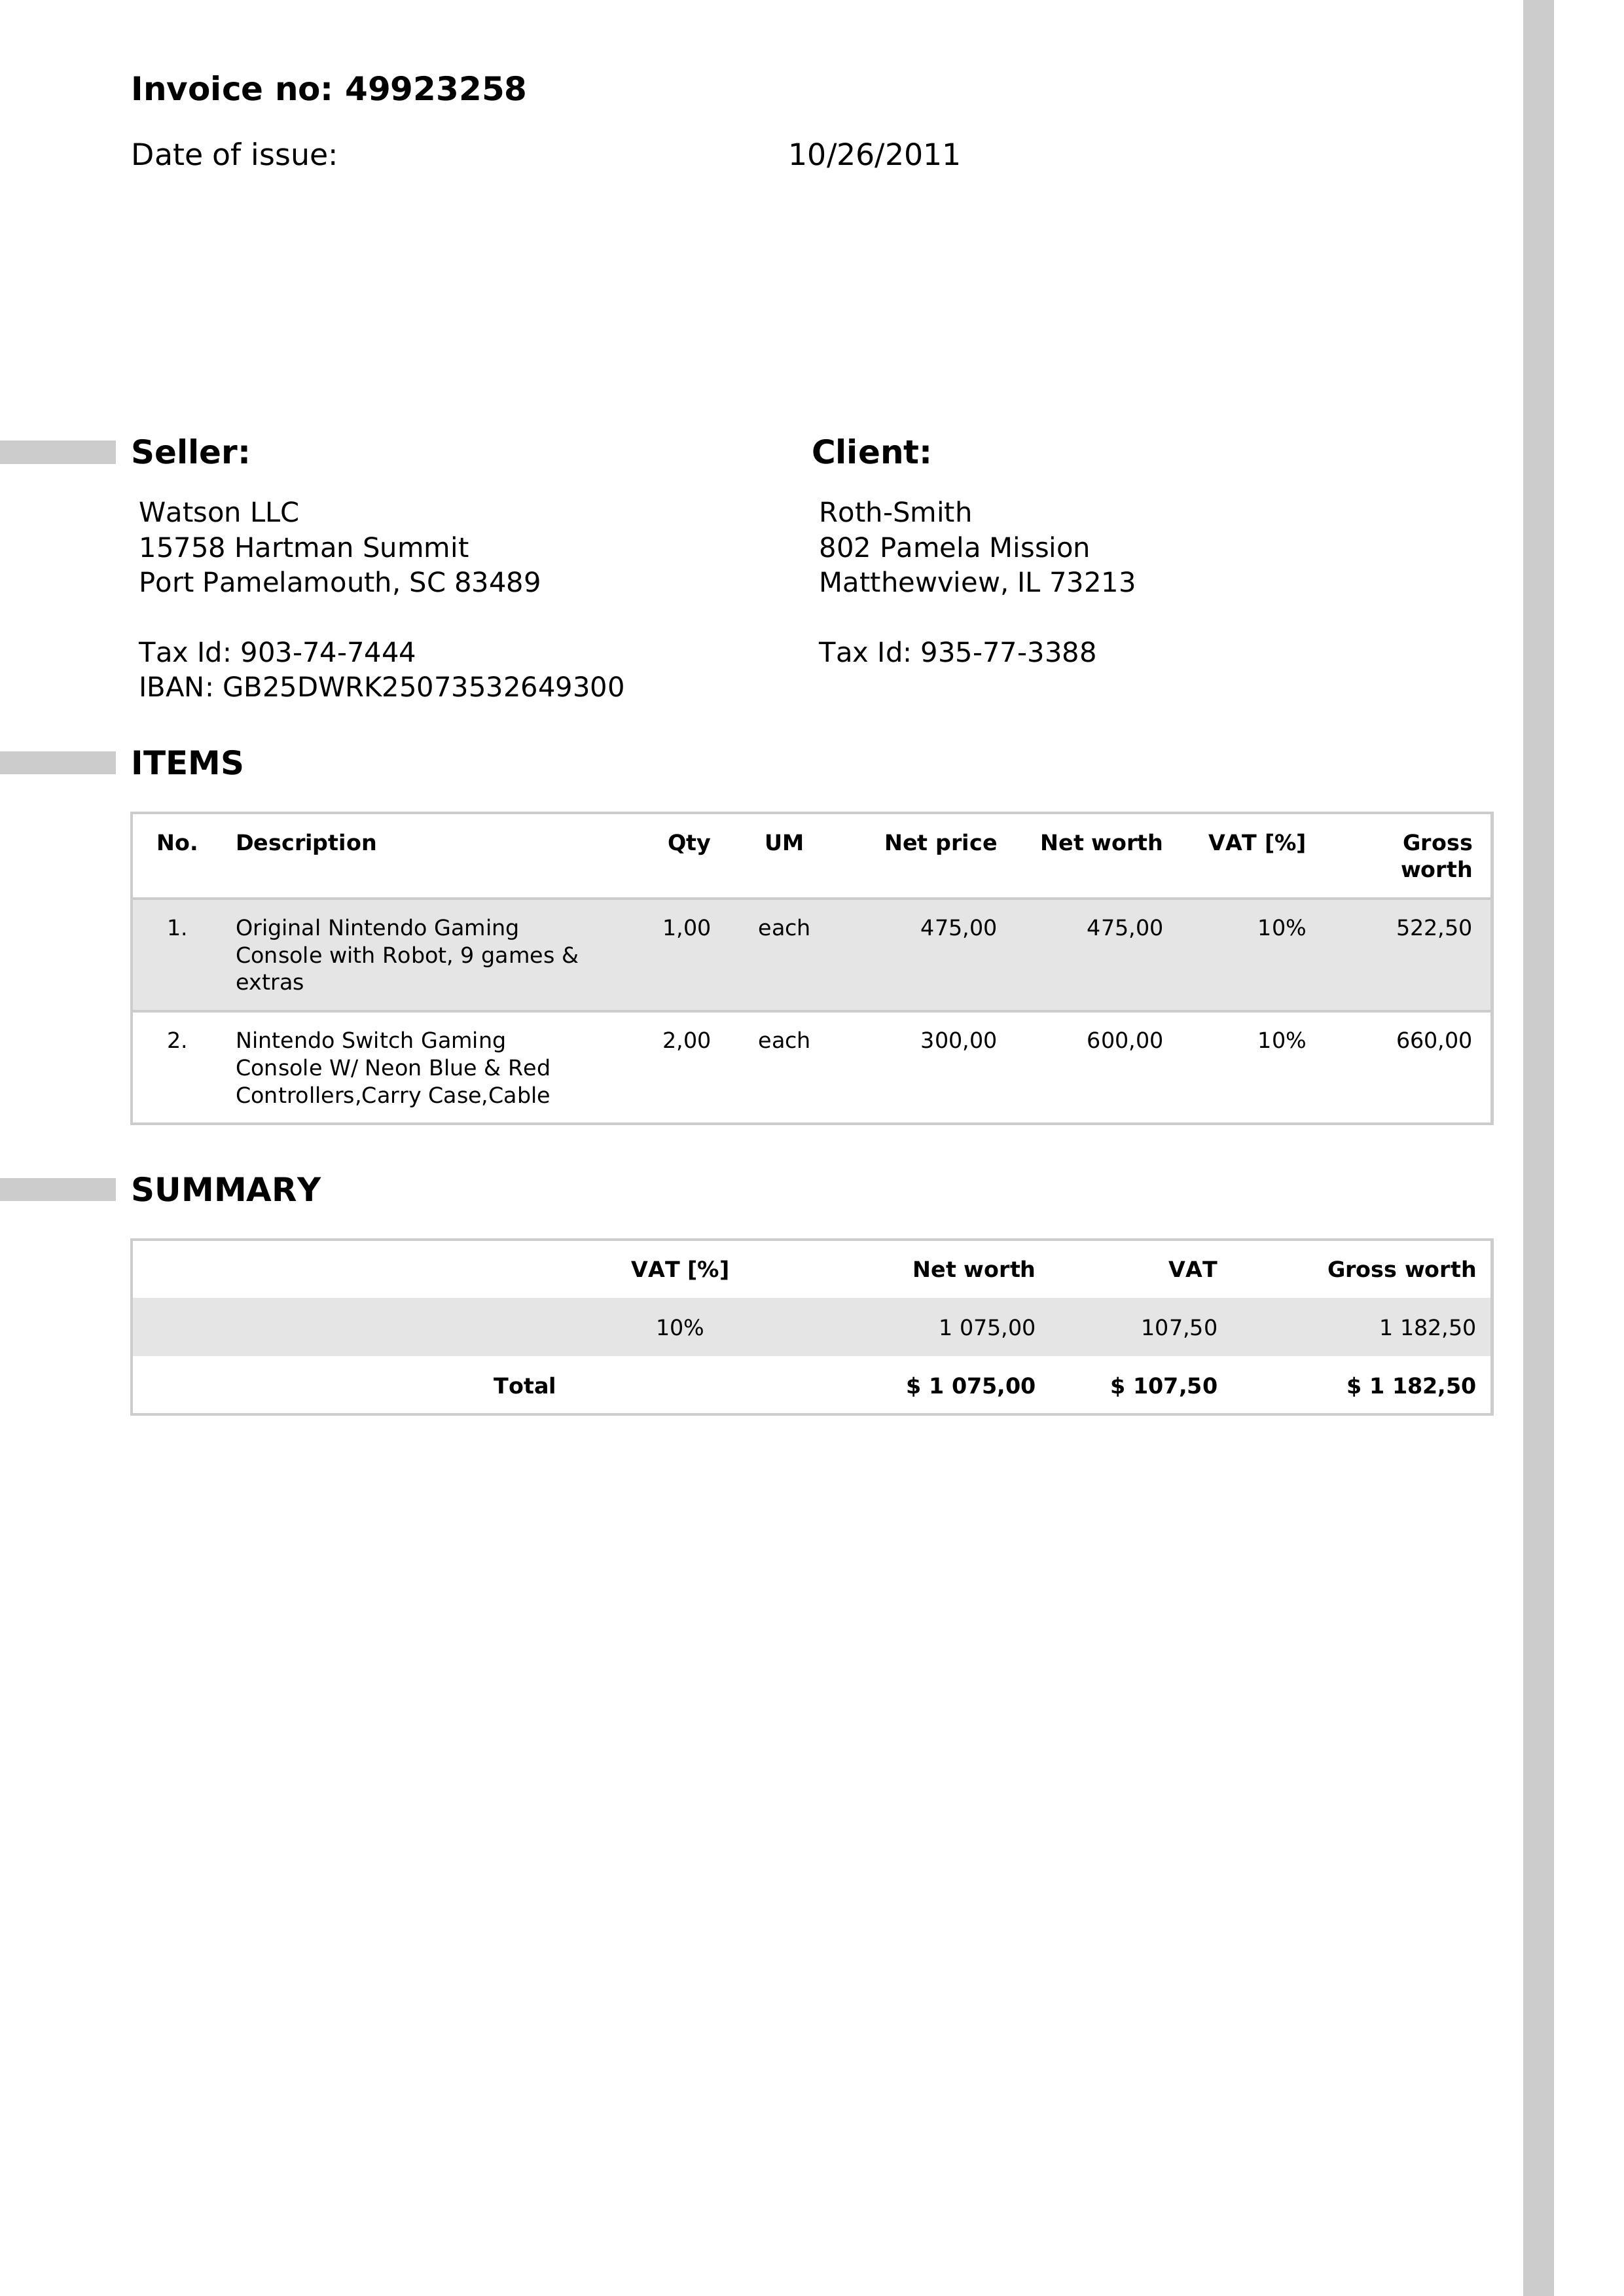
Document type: Invoice